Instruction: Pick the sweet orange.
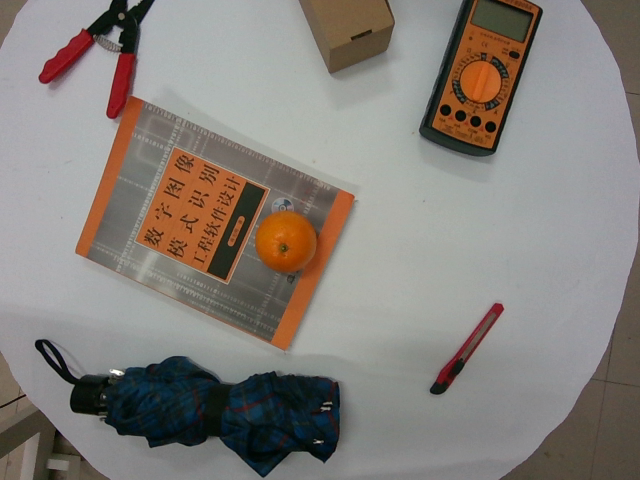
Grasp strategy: vertical